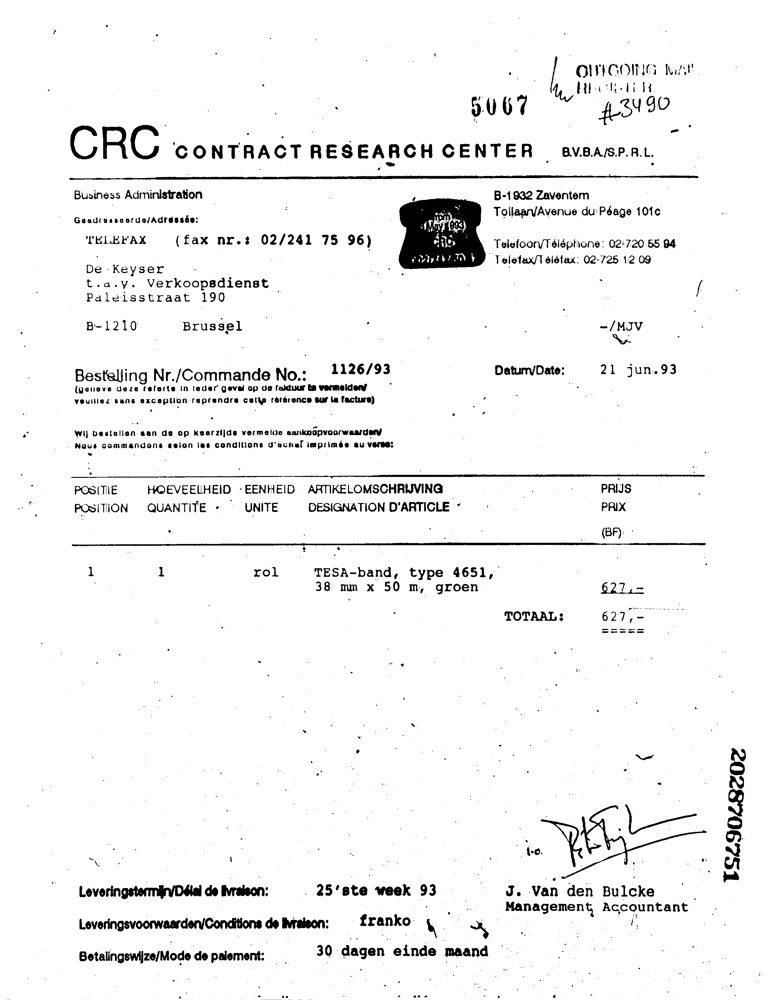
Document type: Invoice